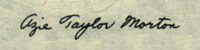
Signature of: azie taylor morton